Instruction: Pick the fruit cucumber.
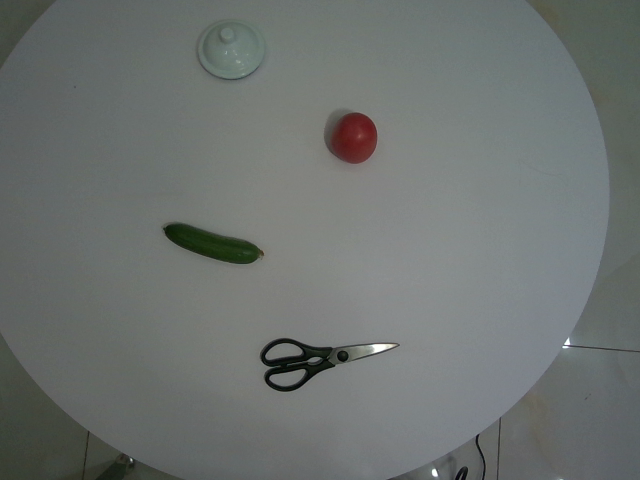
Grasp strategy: vertical